Question: What is the potential diagnosis?
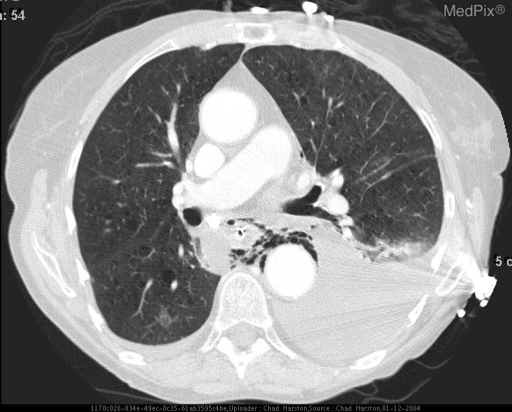
Answer: The possible diagnosis includes Esophageal perforation from ingested foreign object, infection, neoplasm, or instrumentation..